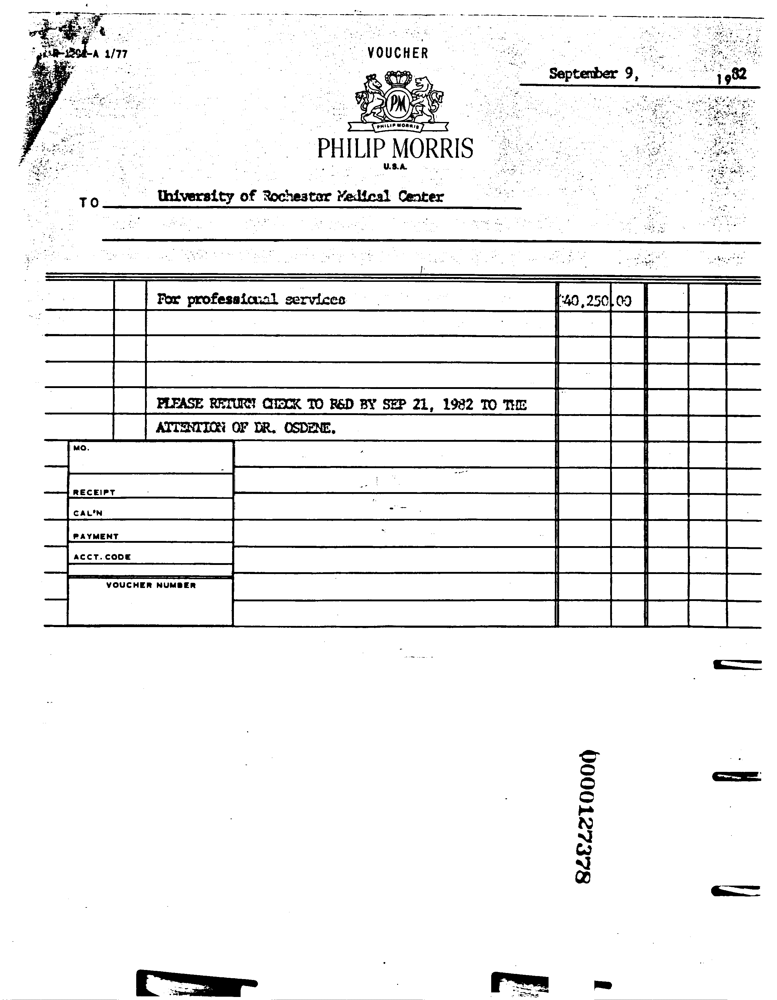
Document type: Invoice